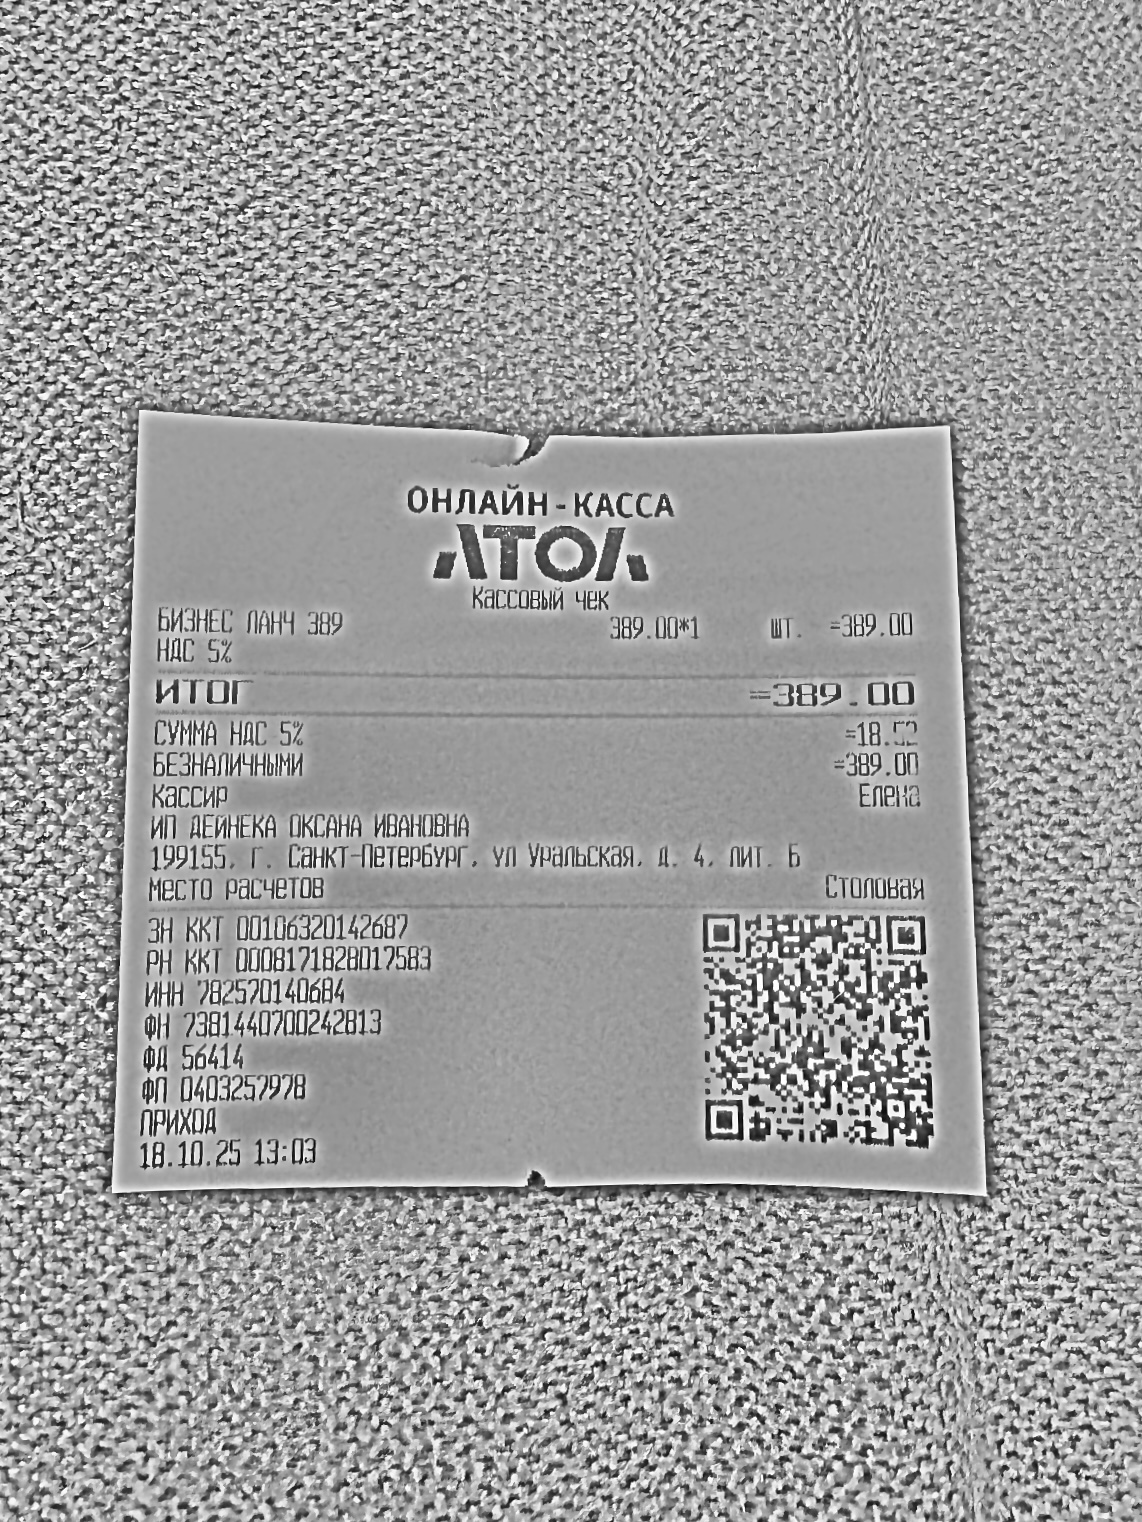
Продавец: ИП ДЕЙНЕКА ОКСАНА ИВАНОВНА
ИНН: 782570140684
Дата: 18.10.25
Товары: БИЗНЕС ЛАНЧ 389
Количество: 1
Цена: 389.00
Сумма: 389.00
Итого: 389.00